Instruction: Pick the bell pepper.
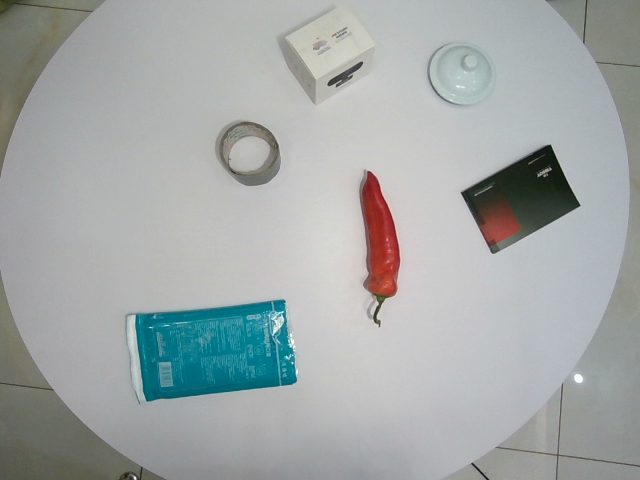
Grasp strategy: vertical